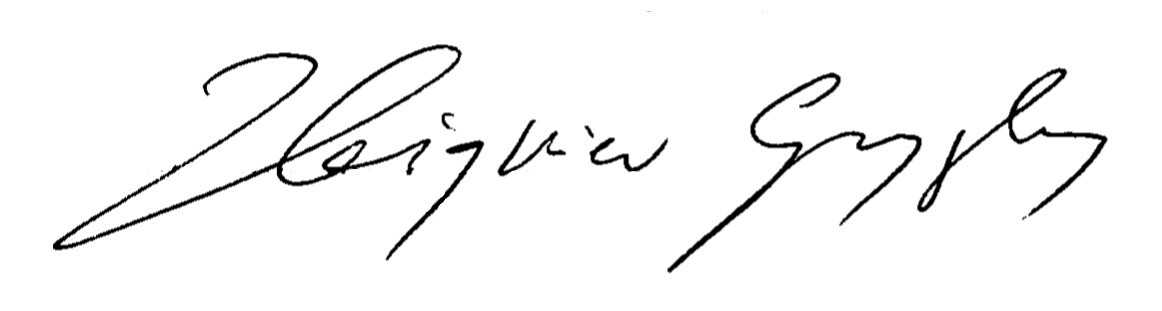
Signature of: zbigniew gryglas